Question: Describe the condition in detail:
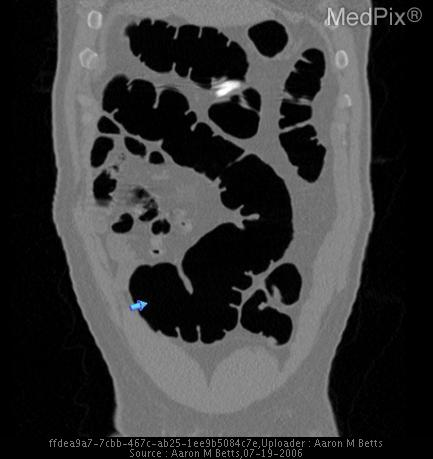
Answer: The disease is discussed as: Malrotation is a congenital anomaly of midgut development. In the fifth week of normal embryonic development the midgut rapidly elongates, forming the primary intestinal loop. The vascular supply to the midgut, the superior mesenteric artery (SMA), serves as the axis for the primary intestinal loop. The primary intestinal loop elongates so rapidly that the abdominal cavity cannot contain the developing midgut; and, as a result, the primary intestinal loop herniates into the umbilical cord. During this herniation, the developing loop rotates 90 degrees counterclockwise about its axis. In the tenth week of development, the intestinal loop returns to the abdominal cavity, rotating an additional 180 degrees counterclockwise.

The cephalic limb of the primary loop forms the distal duodenum, the jejunum, and the proximal ileum. The caudal limb forms the distal ileum, the cecum, ascending colon, and most of the transverse colon.

The proximal or pre-arterial midgut returns to the abdominal cavity first and begins to occupy the right side of the abdominal cavity. The proximal midgut becomes fixed to the posterior abdominal wall at the ligament of Treitz.

As the distal or post-arterial midgut returns to the abdomen, the counterclockwise rotation causes the cecum to initially occupy the right upper quadrant. The rotation is completed as the cecum migrates to the right iliac fossa in the right lower quadrant (RLQ).

The ascending colon gradually becomes fixed to the posterior abdominal wall, losing its free mesentery. Normal counterclockwise rotation of the midgut results in a wide-based mesentery. In malrotation, the proximal midgut returns to the abdominal cavity with normal rotation, but the distal midgut fails to rotate completely. As a result, the cecum will become fixed to the posterior abdominal wall in the upper abdomen. This position results in a mesentery with a narrow base that is prone to volvulus and midgut ischemia.

Peritoneal bands of fibrosis that fix the cecum to the right lateral abdominal wall (Ladd’s bands) run anterior to the duodenum and may cause compression and obstruction of the duodenum.

Symptomatic malrotation typically presents in infancy or childhood. The acute symptomatic presentation is usually related to duodenal obstruction or midgut ischemia.  Although it is less common, intestinal malrotation may first become symptomatic in adolescence or adulthood. The later onset of symptoms ranges from chronic abdominal pain to acute mesenteric ischemia. Occasionally, malrotation is discovered as an incidental radiographic finding.

The management of asymptomatic malrotation is controversial. Some authors have suggested that all asymptomatic patients with malrotation should undergo an open or laparoscopic Ladd’s procedure (transaction of Ladd’s bands, counterclockwise reduction of malrotation, and appendectomy). Others have proposed that prophylactic surgical intervention is only indicated in children with asymptomatic malrotation.

The prevalence of asymptomatic malrotation is unknown. As the use of of computed tomography increases and new abdominal imaging modalities emerge, it is likely that the diagnosis of intestinal malrotation as an incidental finding will become more frequent.